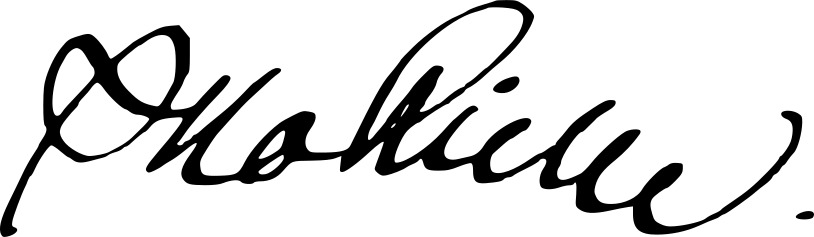
Signature of: otto liebe